Question: In what way does the history help explain the case?
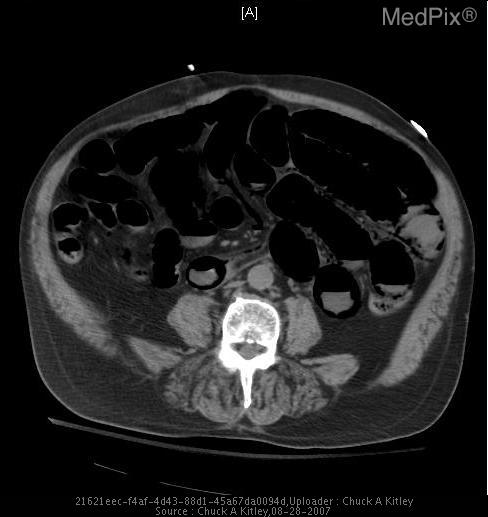
Answer: The patient's history of 76 yo man presents with 1.5 day history of increasing nausea, vomiting, and abdominal distention. is key in understanding the case.